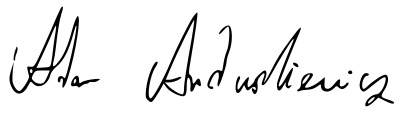
Signature of: adam andruszkiewicz